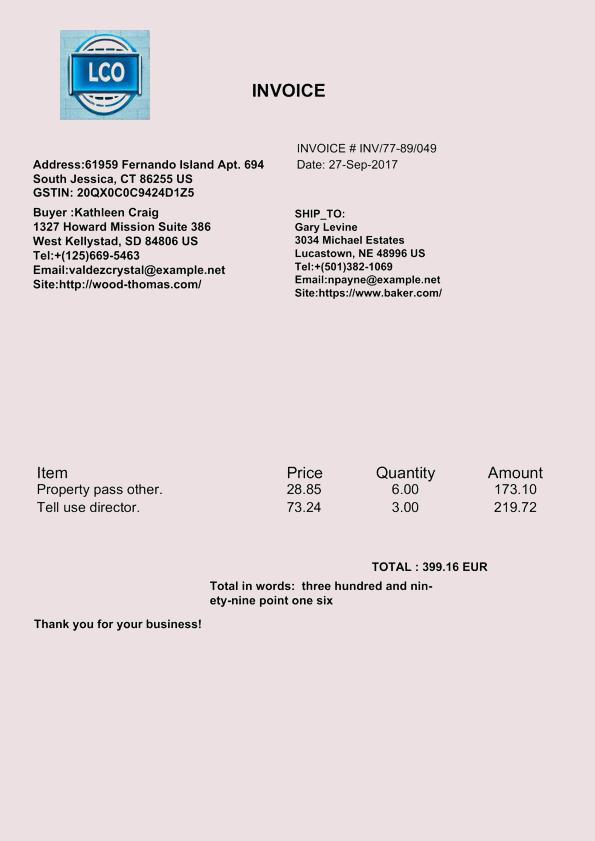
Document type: Invoice